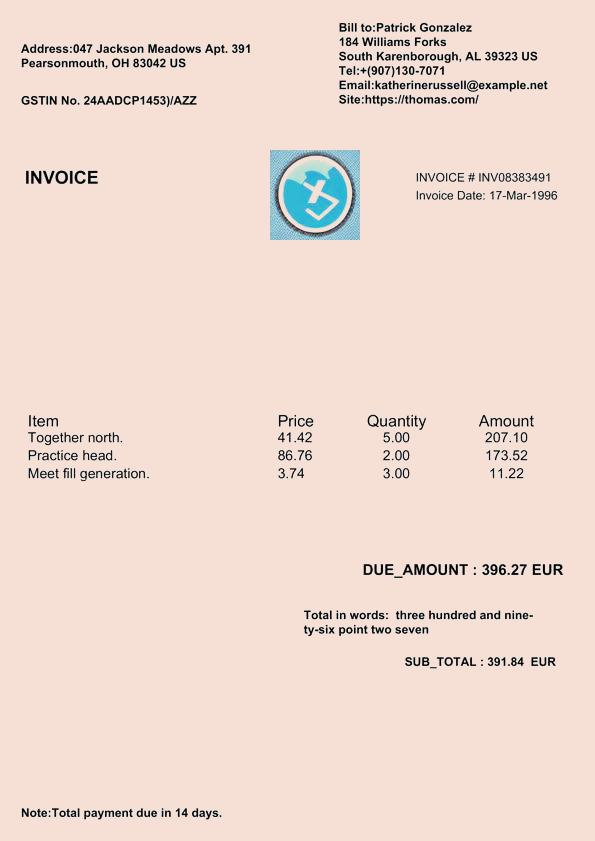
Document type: Invoice